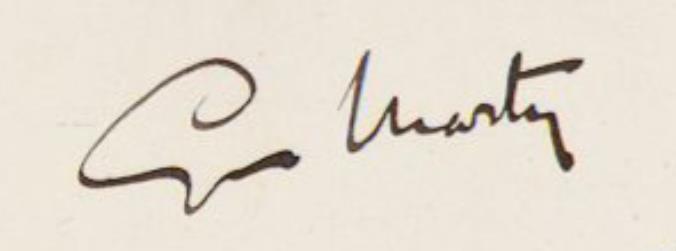
Signature of: georges marty